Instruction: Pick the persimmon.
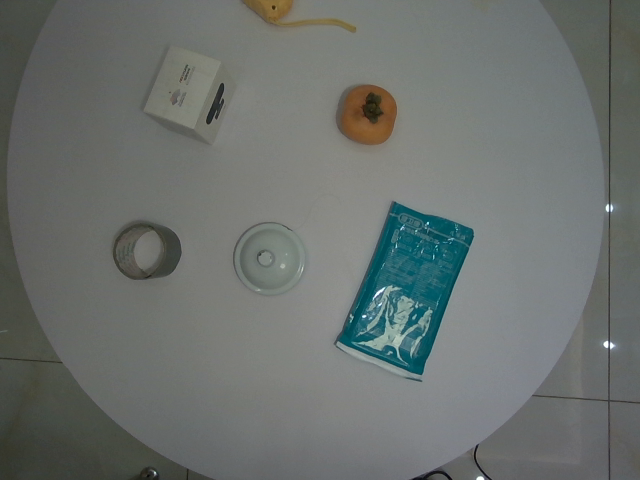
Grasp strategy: vertical